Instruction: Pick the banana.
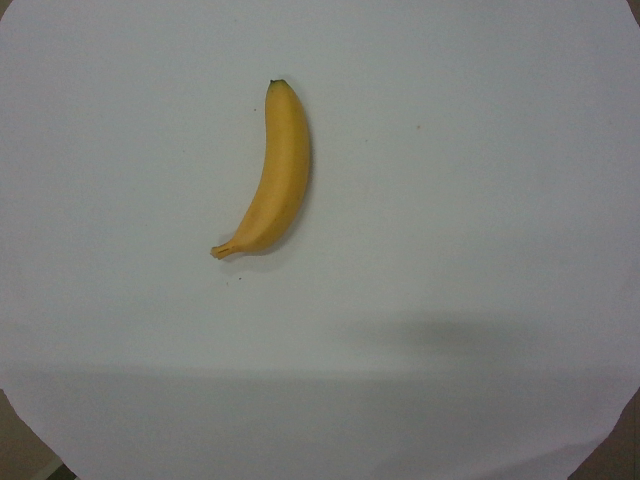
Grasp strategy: vertical